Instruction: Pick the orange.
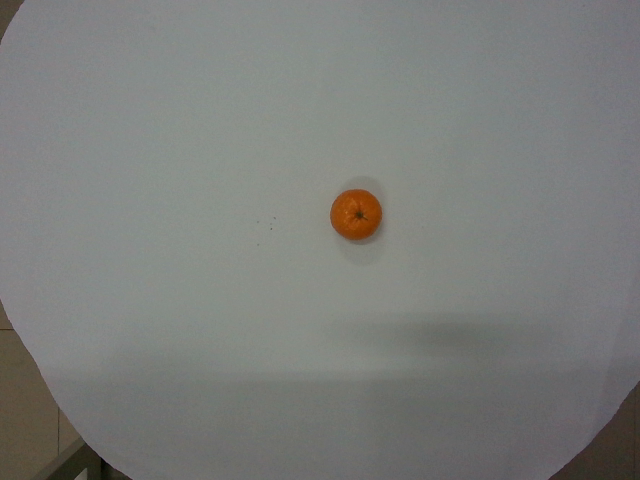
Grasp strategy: vertical